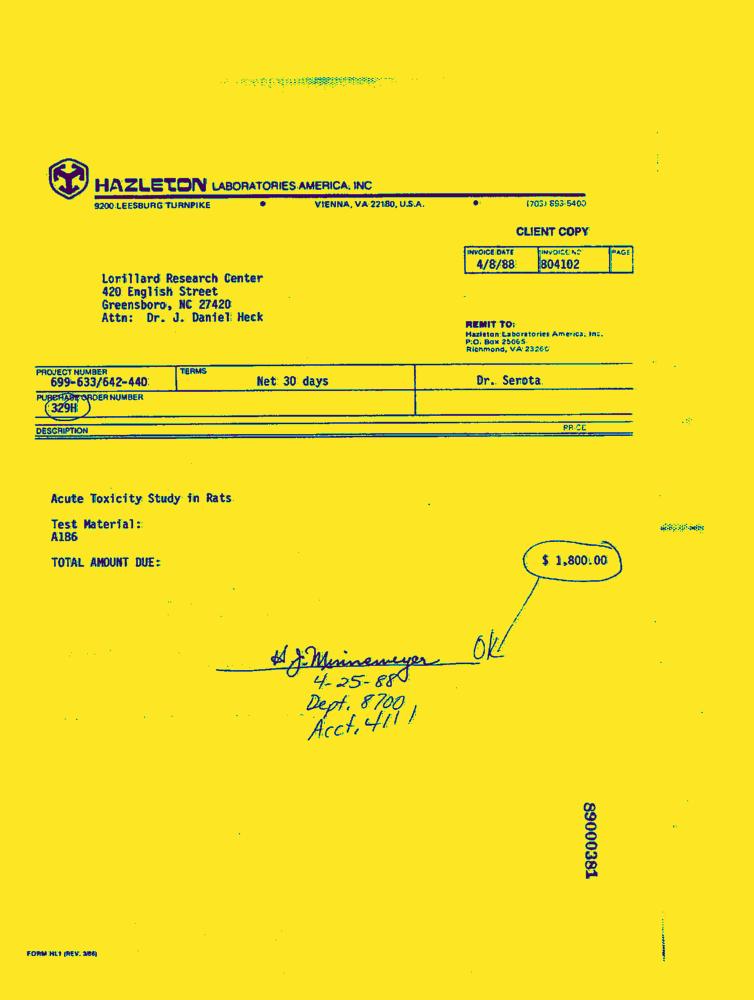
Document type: Invoice-Doc